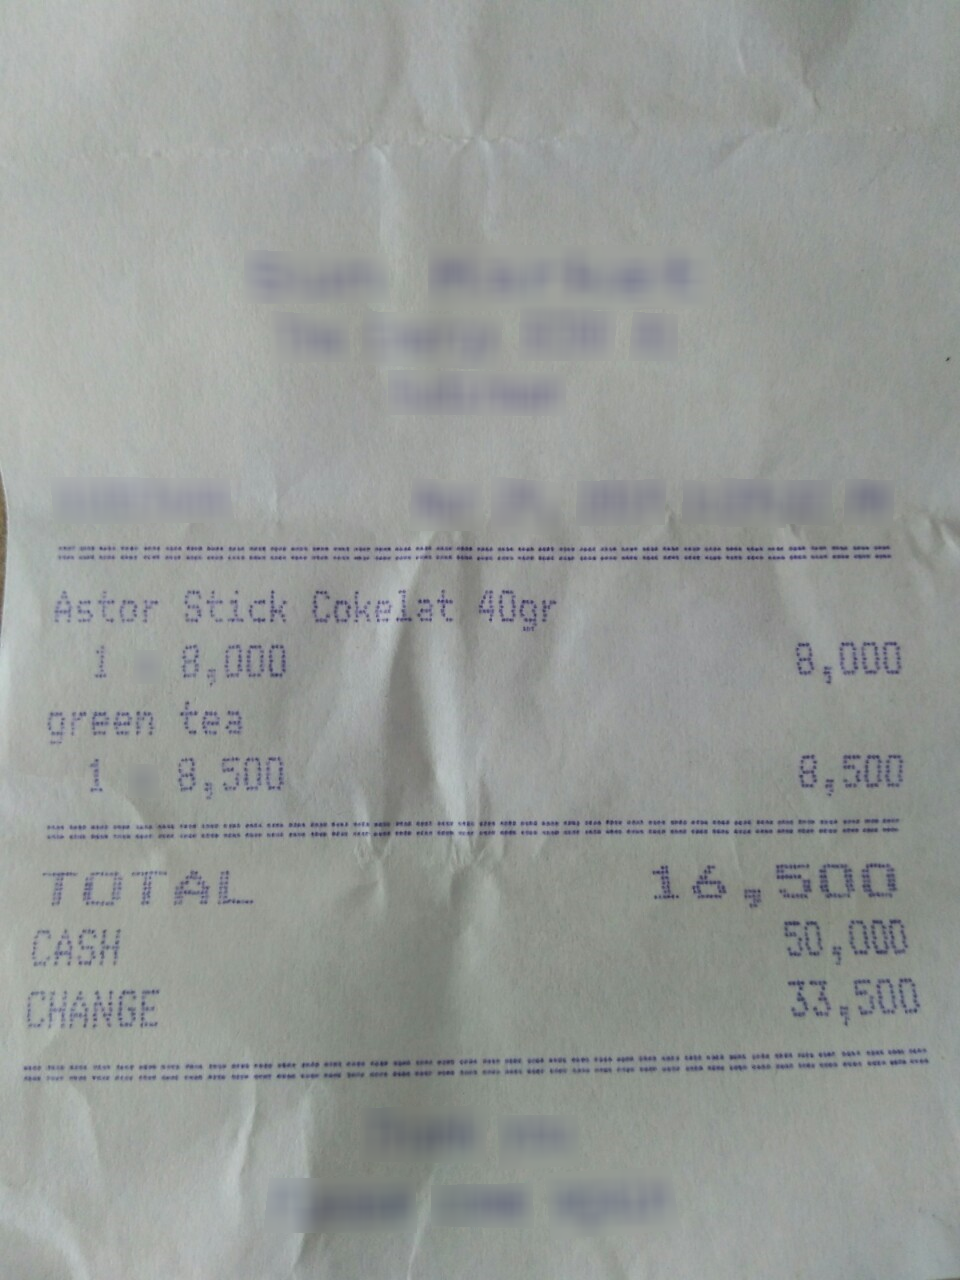
Number of items: 2
Total: 16,500
OCR text regions:
text: Astor
text: Stick
text: Cokelat
text: 40gr
text: 1
text: 8,000
text: 8,000
text: green
text: tea
text: 1
text: 8,500
text: 8,500
text: TOTAL
text: 16,500
text: CASH
text: 50,000
text: CHANGE
text: 33,500